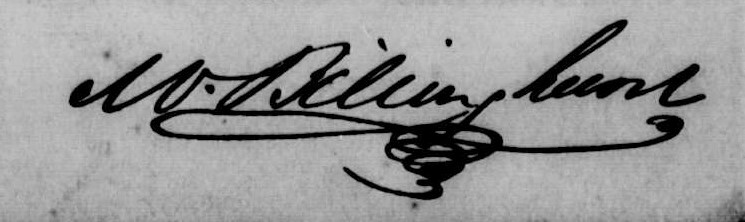
Signature of: mariano billinghurst